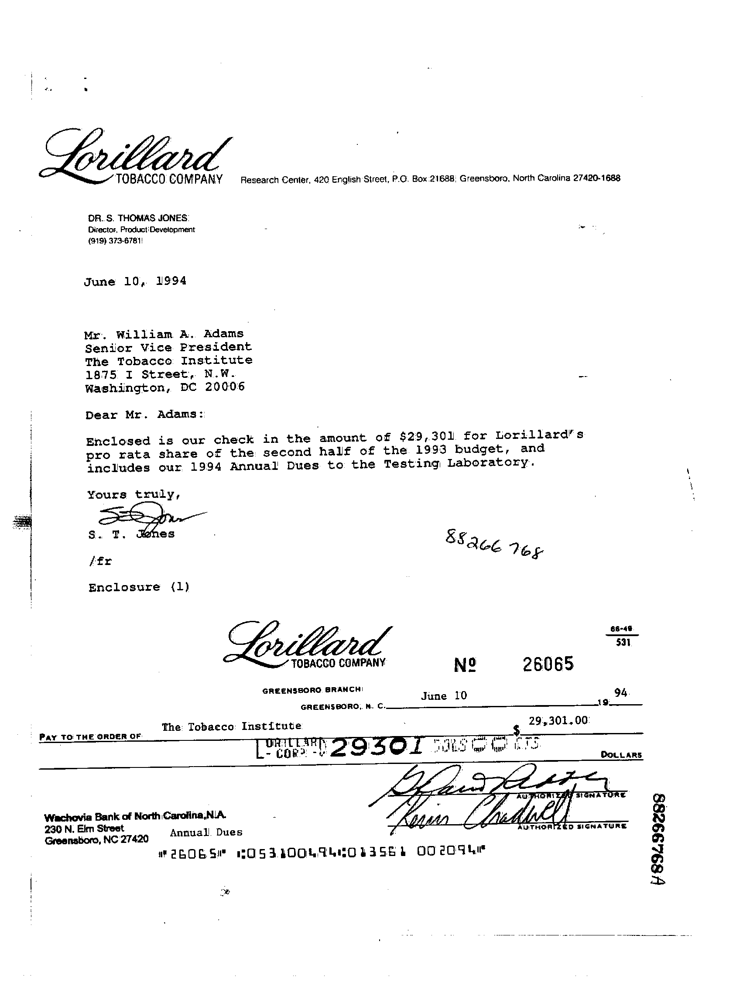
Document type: Invoice